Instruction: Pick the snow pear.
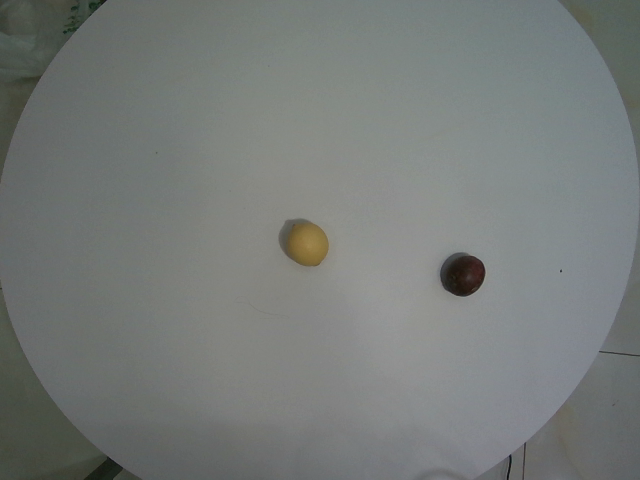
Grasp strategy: vertical